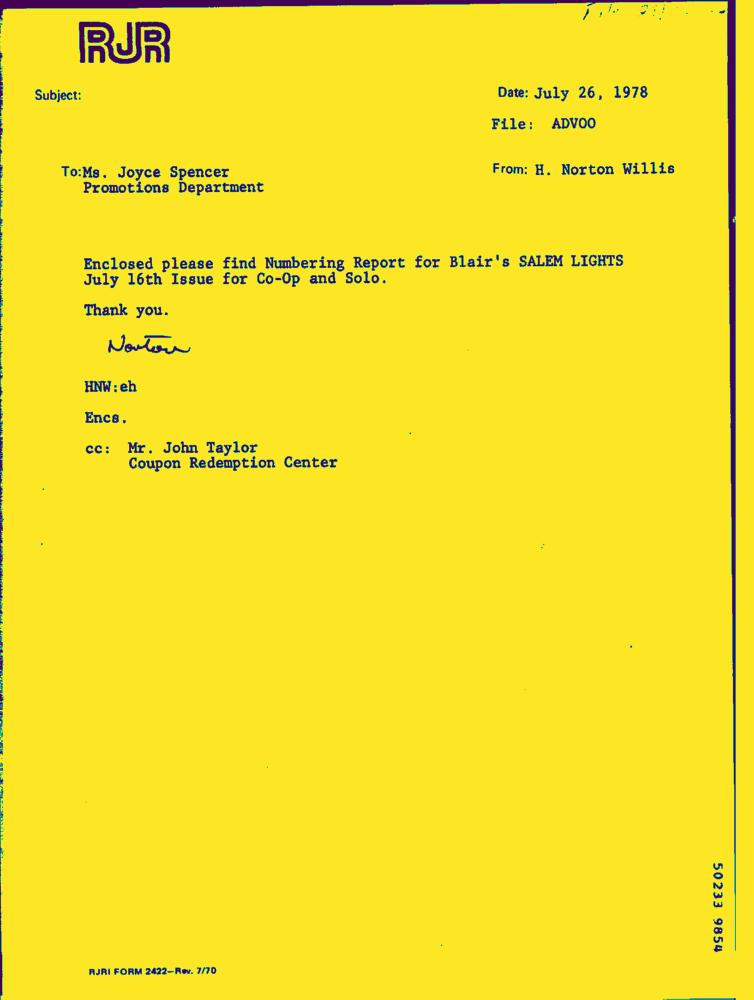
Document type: Letter-Doc